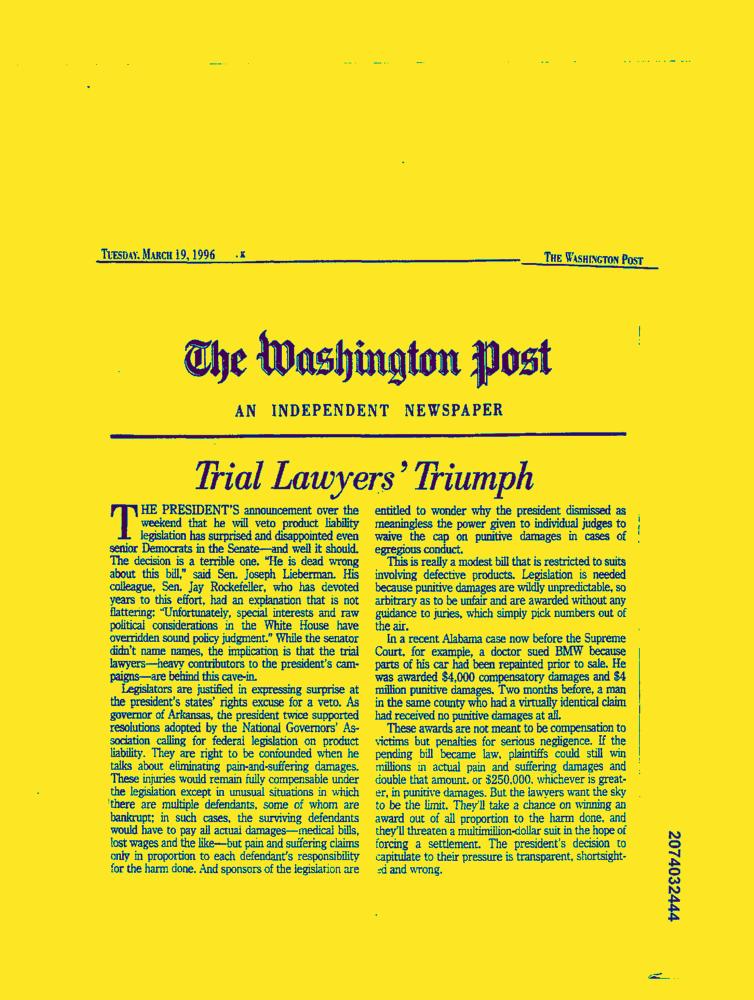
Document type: News-Article